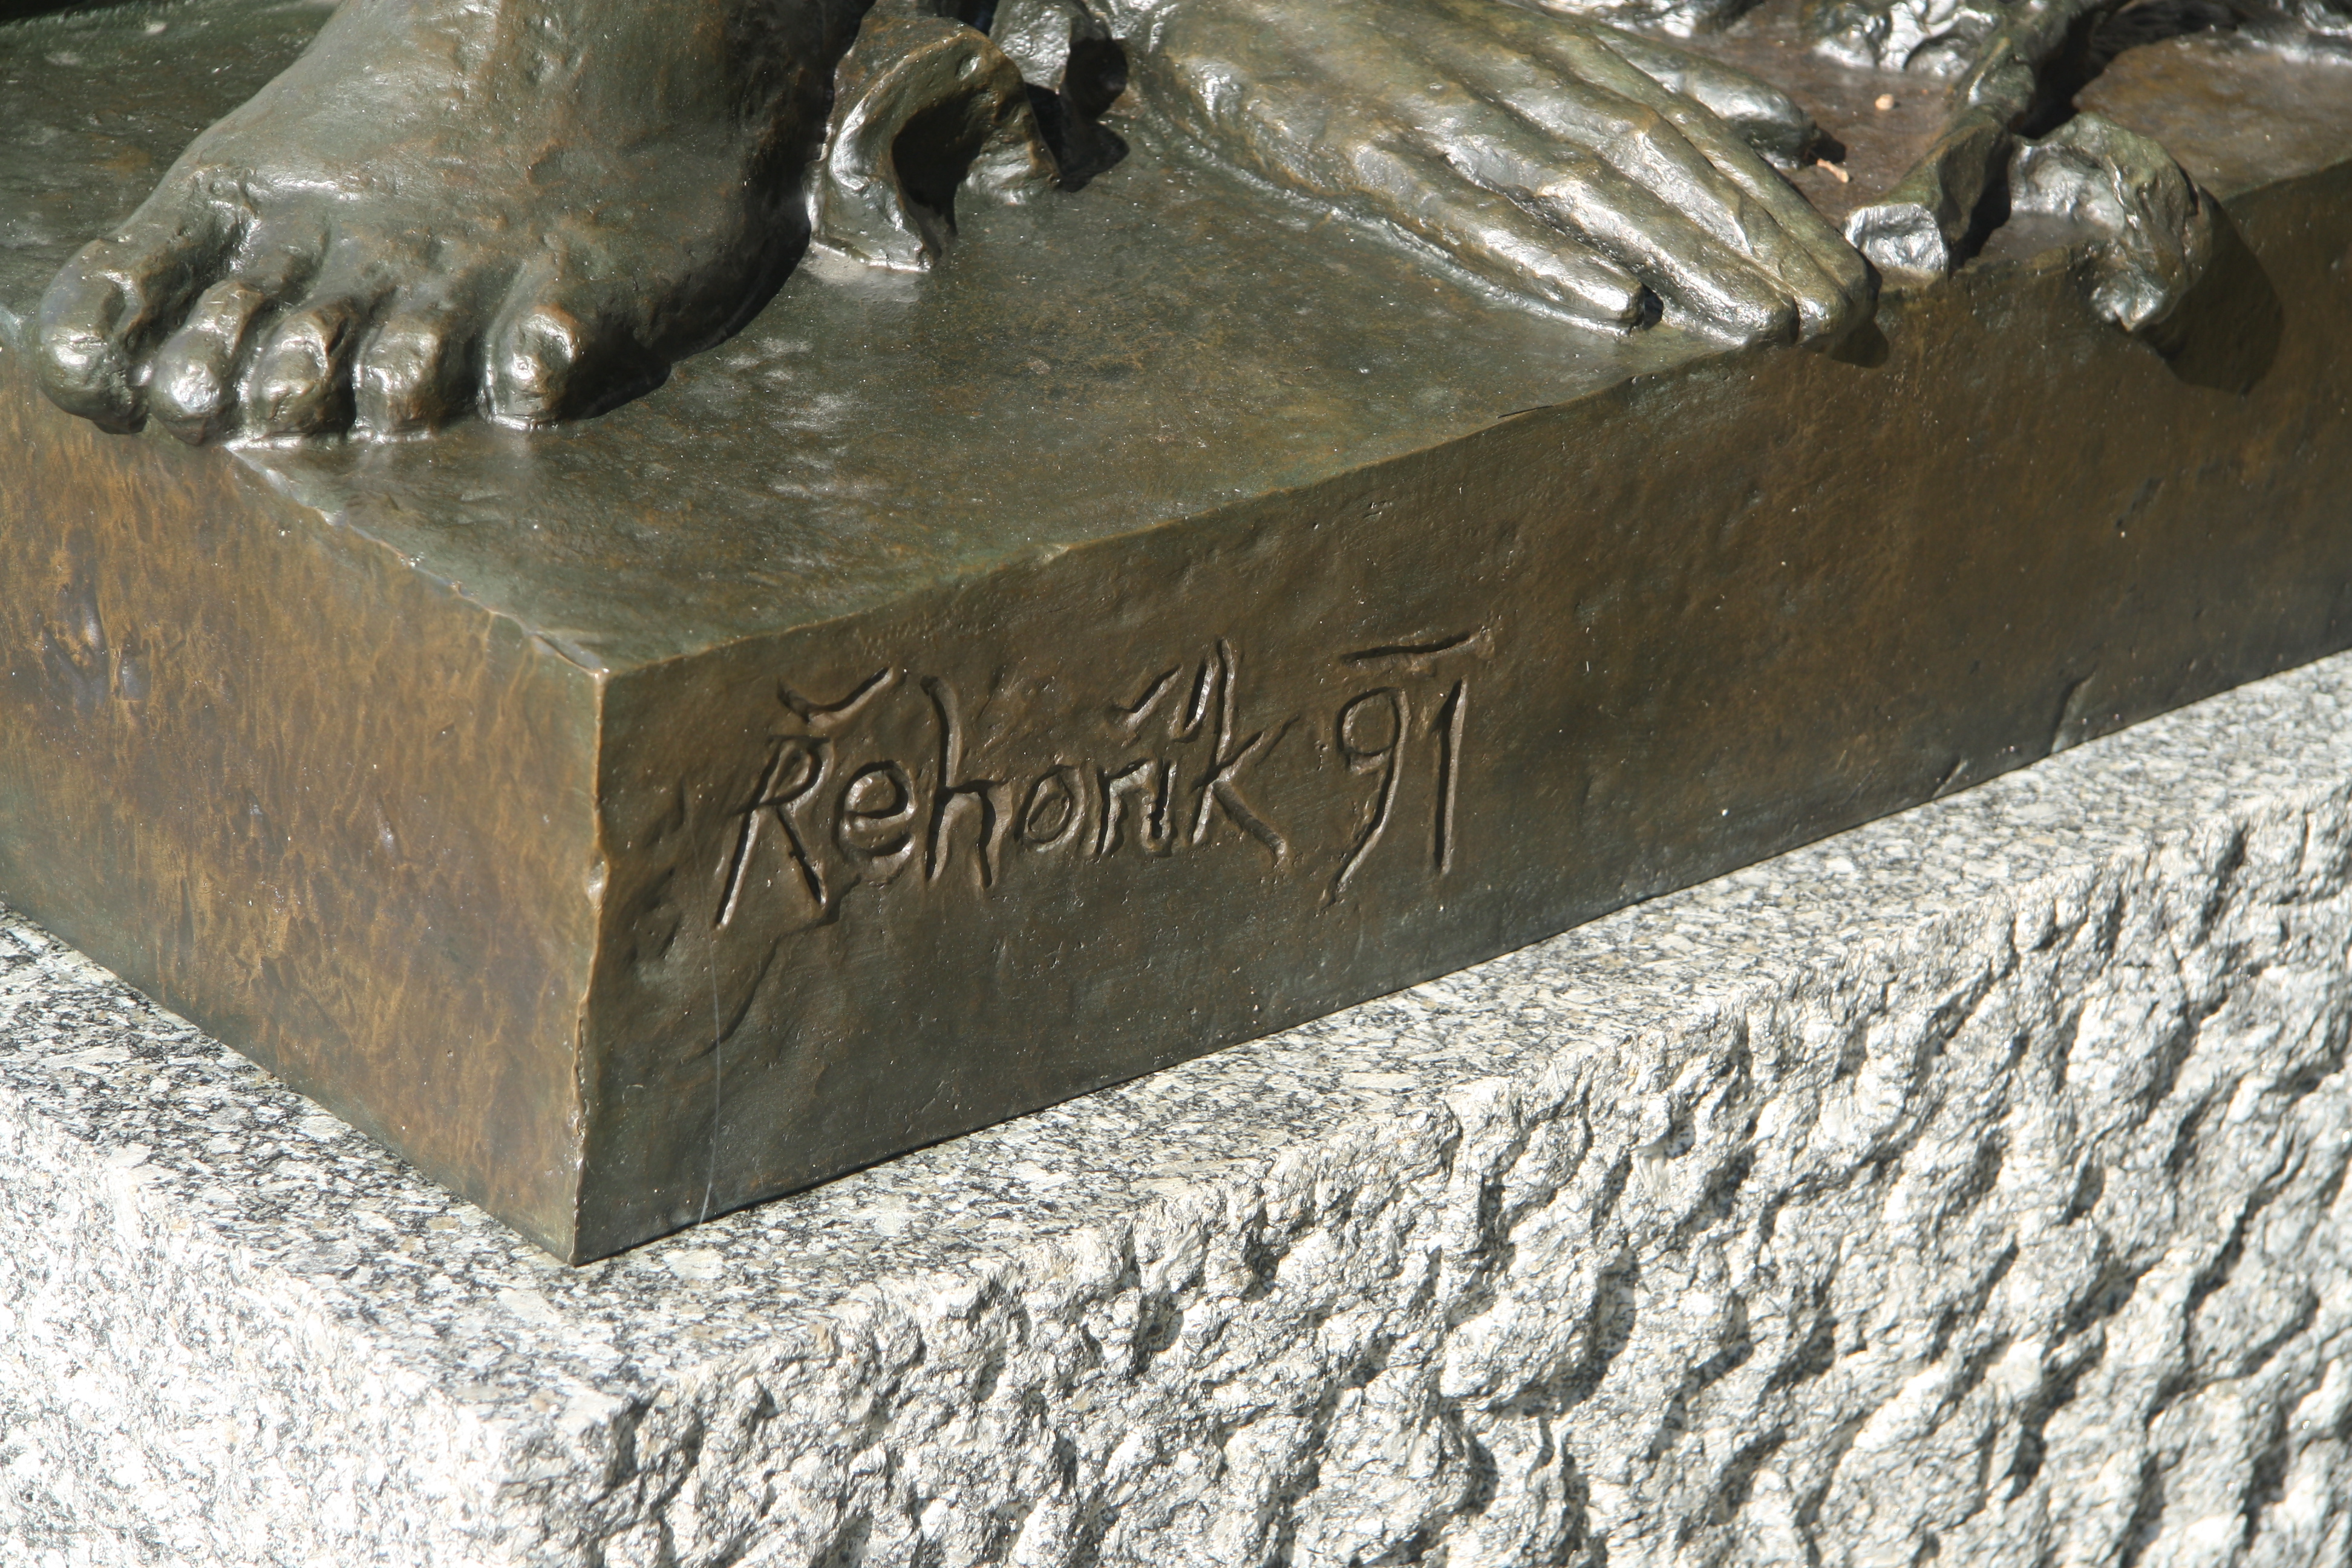
Signature of: zdeněk řehořík